Question: How is the property described in the document?
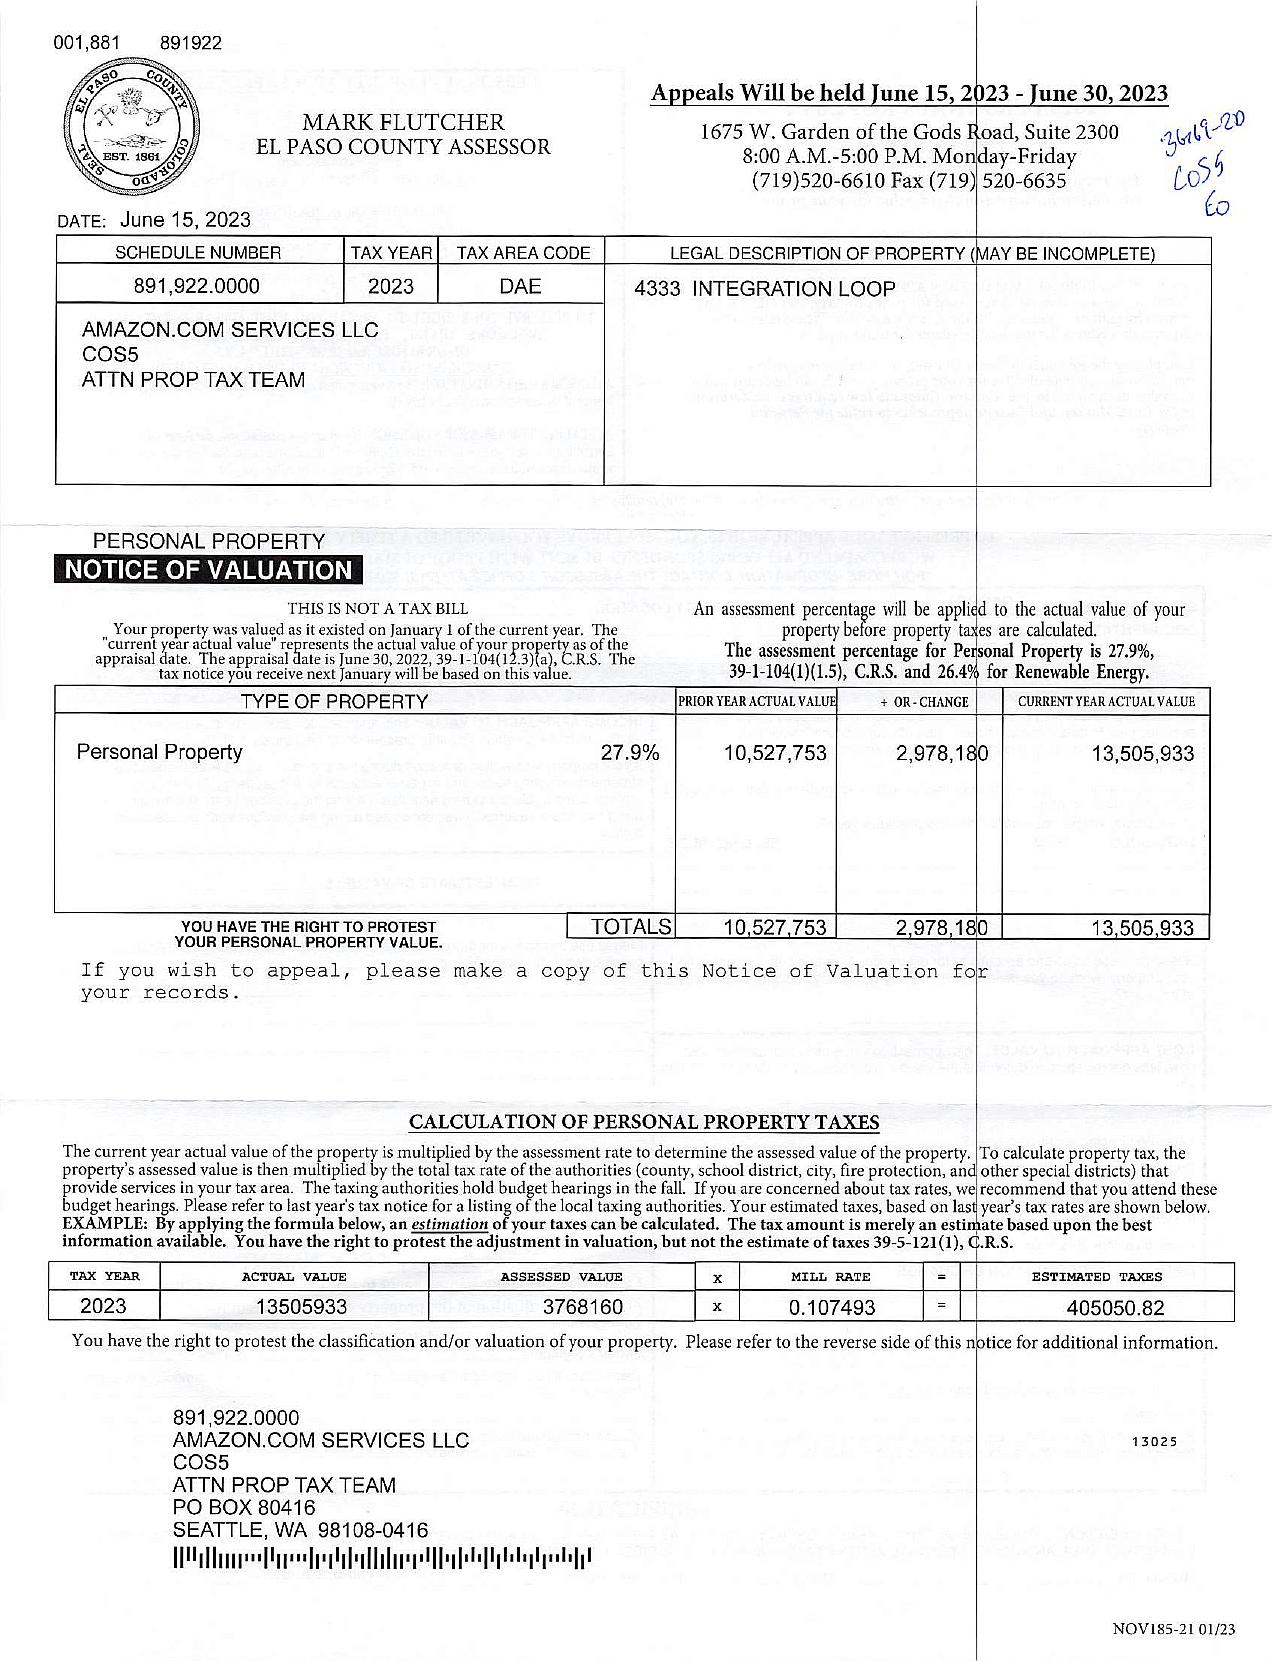
Answer: "Personal Property"